Question: What do the imaging results show?
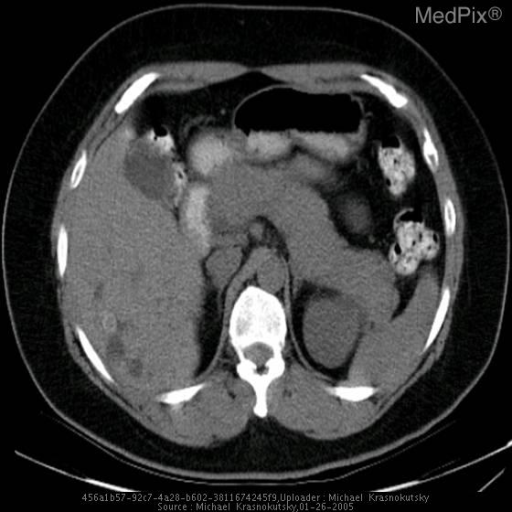
Answer: The imaging shows Both CT and MRI demonstrate dilated intrahepatic biliary ducts in the posterior right lobe of the liver.  Within the dilated system are several calculi that were formed secondary to chronic infection. Axial CT image demonstrates fluid density areas in the posterior right lobe of the liver consistent with dilated intrahepatic biliary ducts.  Several images also show round calficications within dilated ducts that represent stone formation secondary to infection..